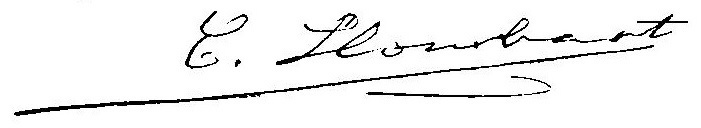
Signature of: constantí llombart